Question: What are the imaging findings?
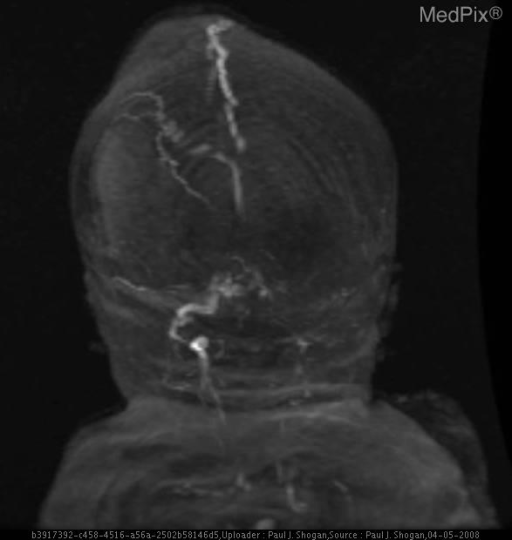
Answer: The imaging shows This patient has agenesis of the corpus callosum.  The posterior fossa is small, with a normally formed cerebellum, which is compressed inferiorly, and the 4th ventricle and cerebral aqueduct are patent.  The globes maintain cross-midline symmetry, and hypotelorism is noted.  The optic tracts are normally formed.  The thalami are fused, and there is partial interhemispheric fusion of the insular parenchyma, and a suggestion of anterior frontal lobe fusion.  There is a partially formed posterior falx cerebri, and anterior interhemispheric fissure.  There is a probable large monoventricle with a dorsal interhemispheric cyst, abutting dysplastic cerebral tissue.  There is an apparent hypoplastic left internal jugular vein.  A cephalocele at the vertex is also noted. MRV reveals a hypoplastic left internal jugular vein.  The superior sagittal sinus maintains a midline course and does not extend over the cephalocele..